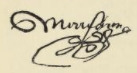
Signature of: george morison